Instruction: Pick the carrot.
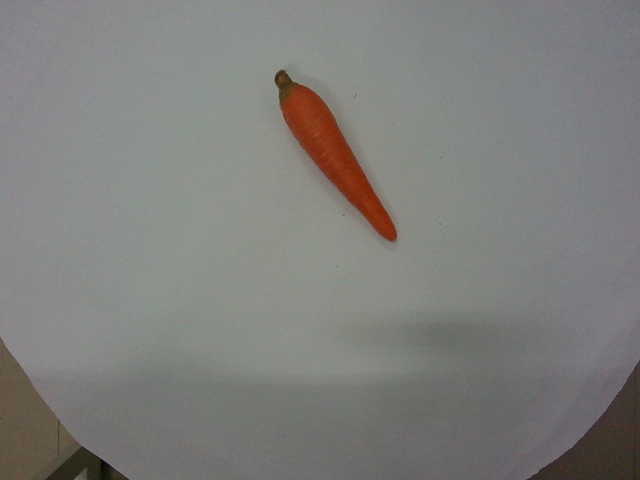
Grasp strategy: vertical